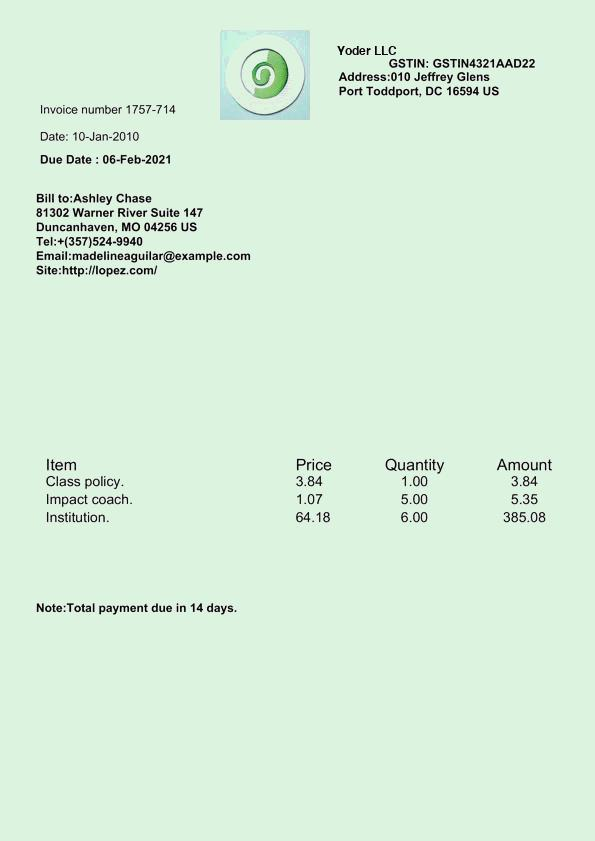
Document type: Invoice